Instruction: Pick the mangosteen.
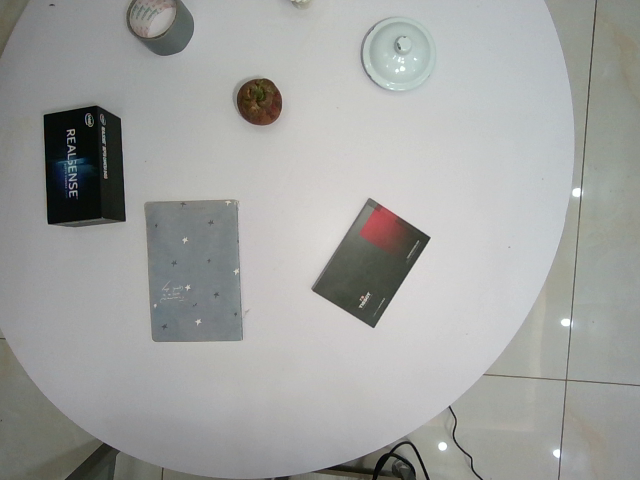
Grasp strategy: vertical